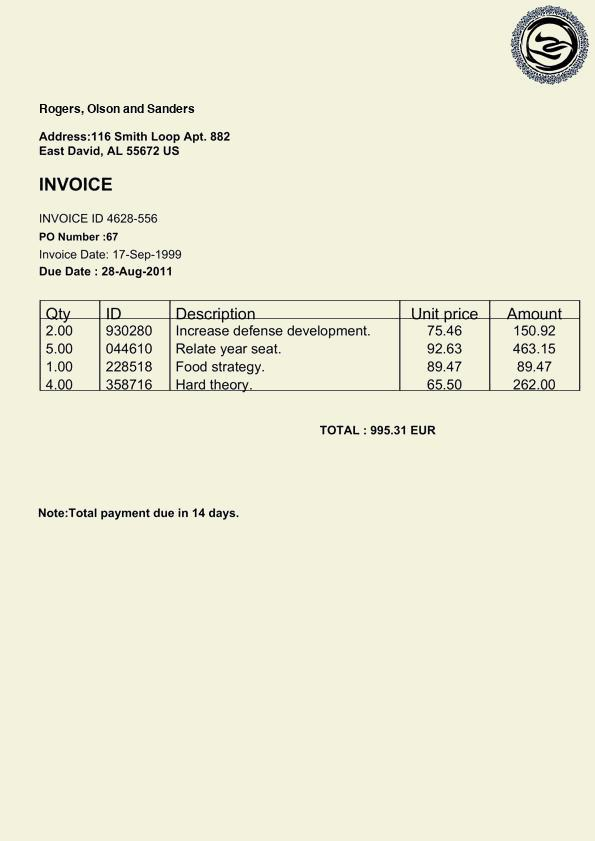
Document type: Invoice